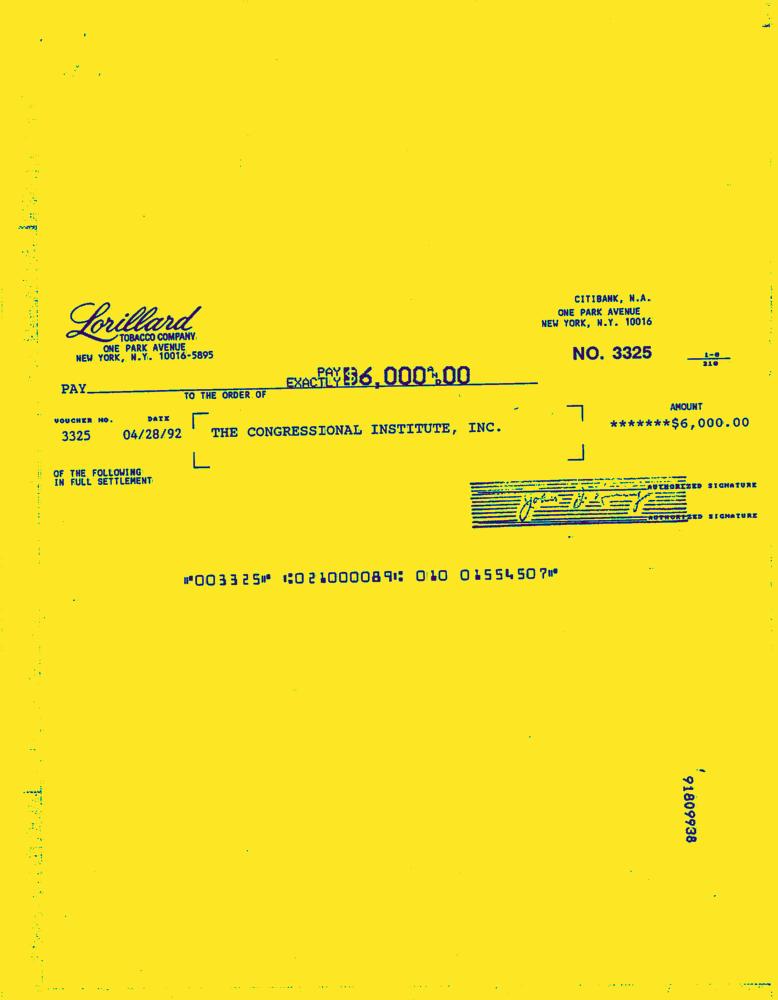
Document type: Invoice-Doc